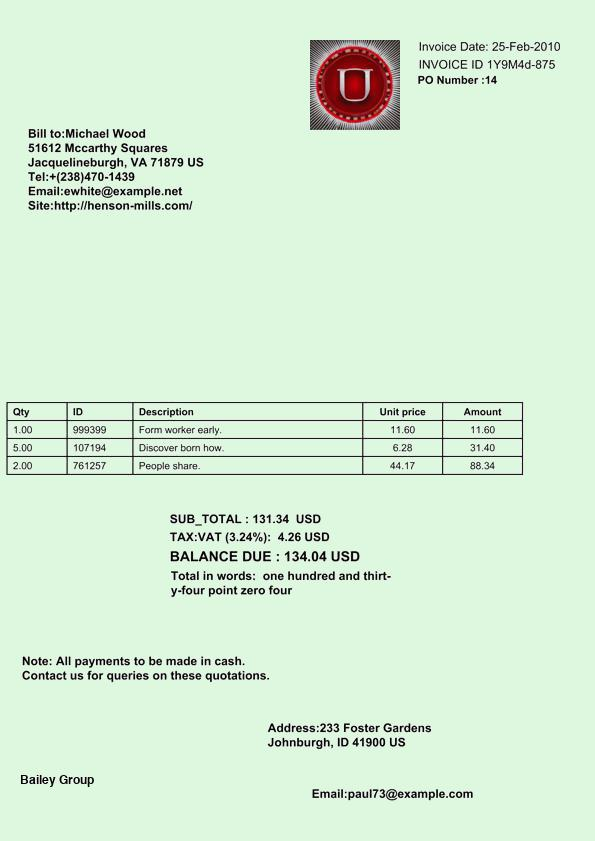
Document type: Invoice